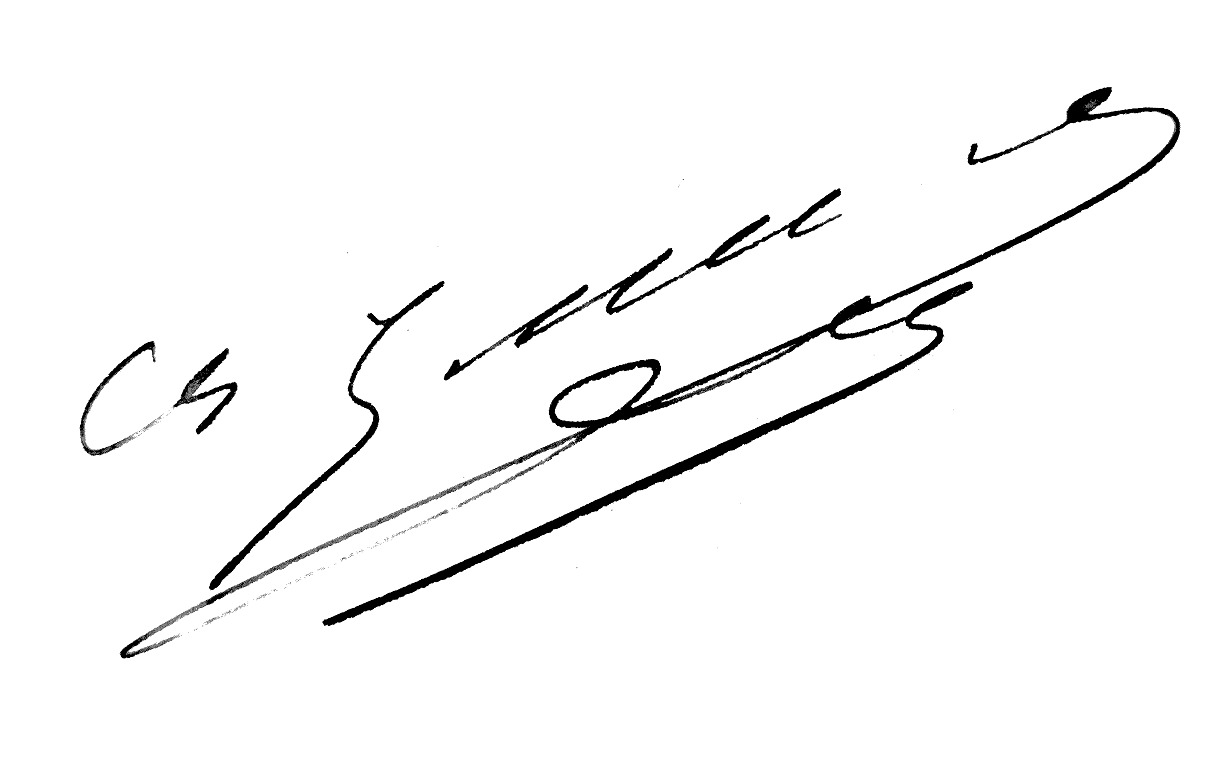
Signature of: michel zunino